Question: How is the history relevant to the case?
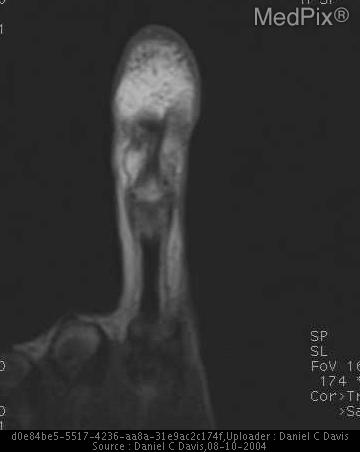
Answer: The patient's history of enlarged finger for several years. is key in understanding the case.